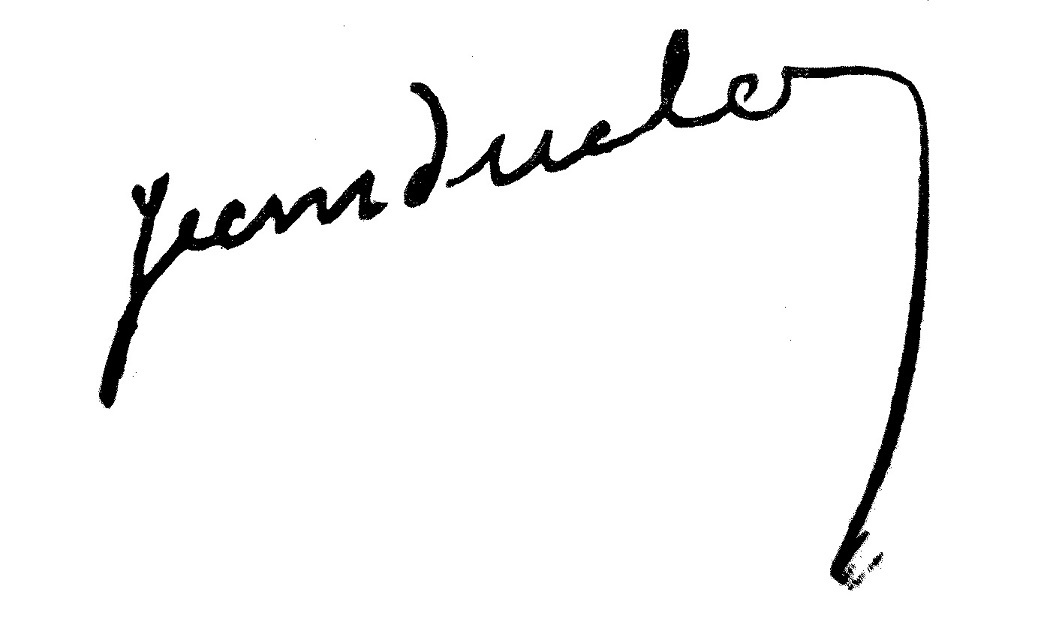
Signature of: jean duclos